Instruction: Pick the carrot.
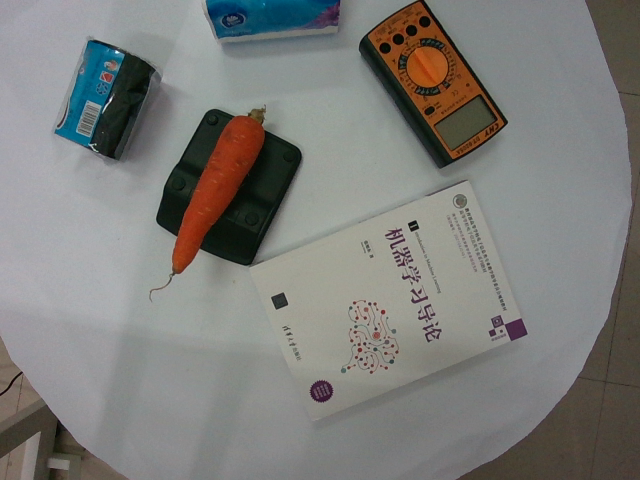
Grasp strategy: vertical